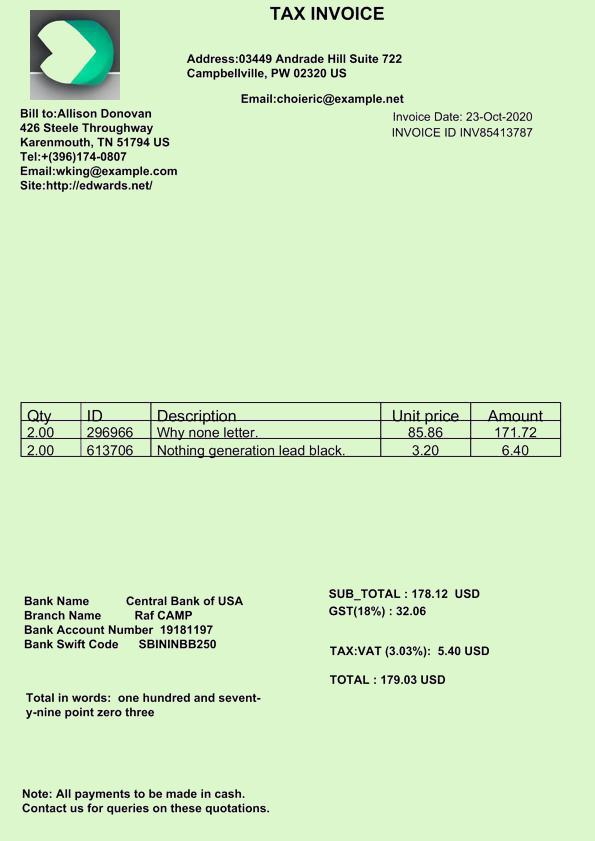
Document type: Invoice